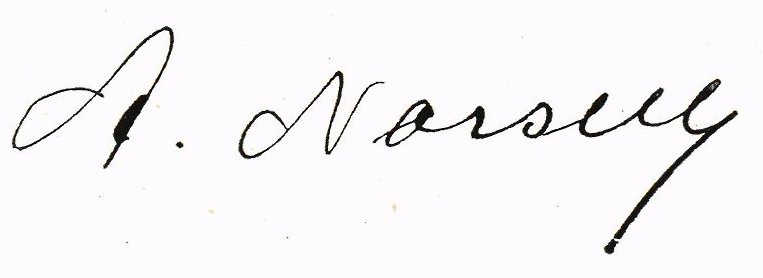
Signature of: anders norsell